Question: What was observed in the imaging?
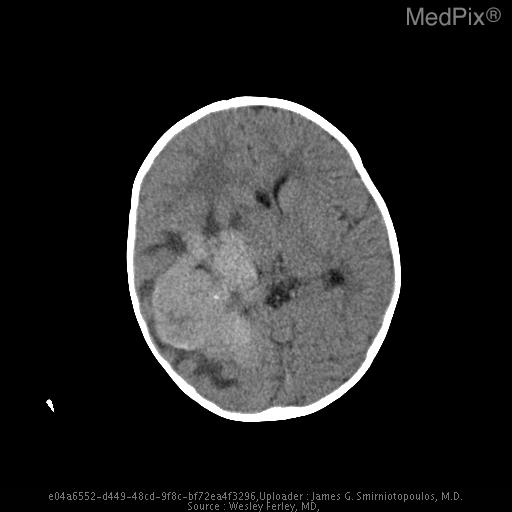
Answer: The imaging shows CT:  High density mass in the trigone of the right lateral ventricle. Mass effect.

MRI: Right lateral ventriclular mass with separate enhancing mass in left temporal horn, suggesting carcinoma.  Mass effect with midline shift.  Acute hemorrhage, right temporal horn, best seen on GRE images.  Trapping of right temporal horn Hydrocephalus.